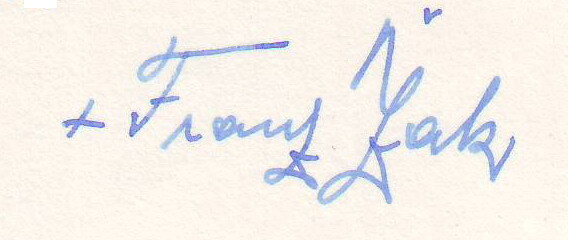
Signature of: franz žak